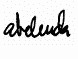
Signature of: alfonso abelenda